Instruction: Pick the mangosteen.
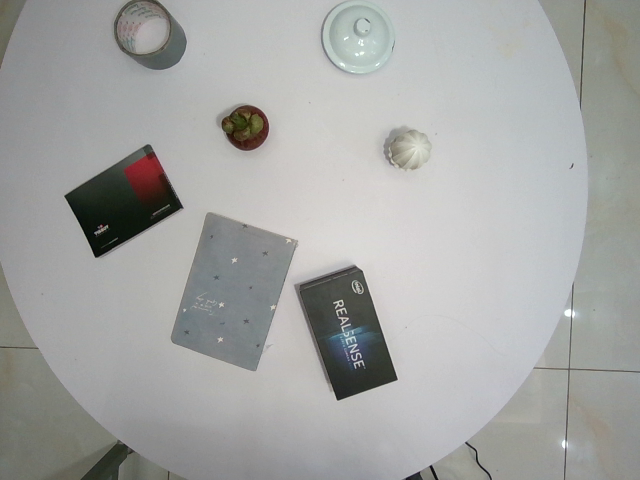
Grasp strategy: vertical